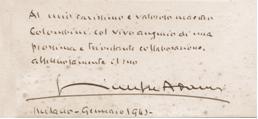
Signature of: giuseppe adami